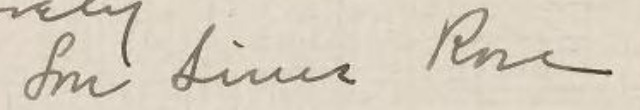
Signature of: lou beatrice rose